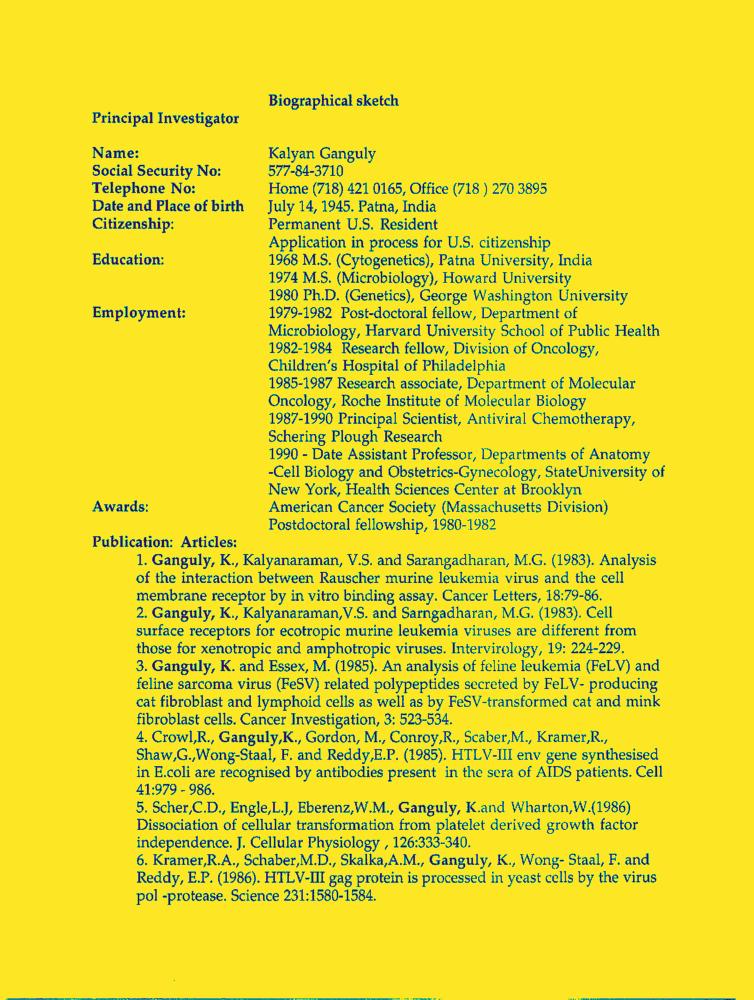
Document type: Resume-Doc